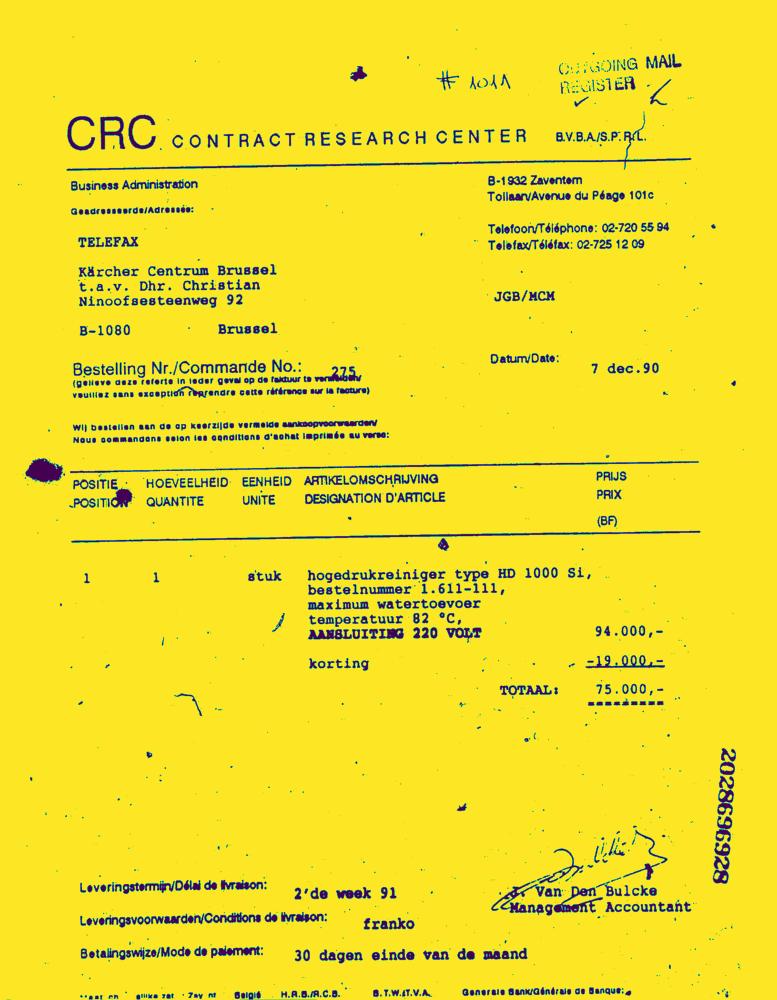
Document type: Invoice-Doc